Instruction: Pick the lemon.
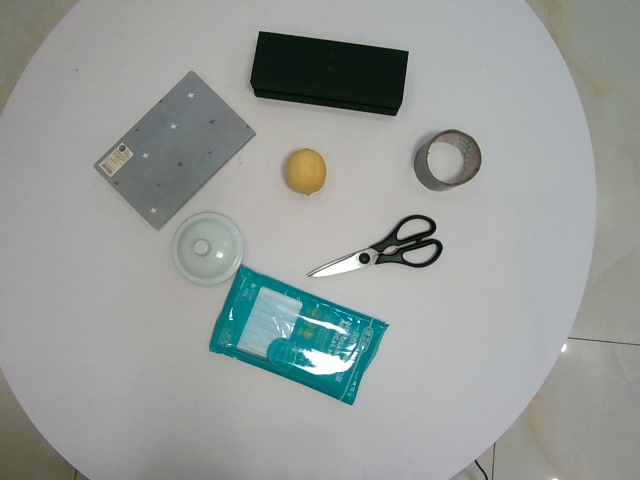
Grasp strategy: vertical